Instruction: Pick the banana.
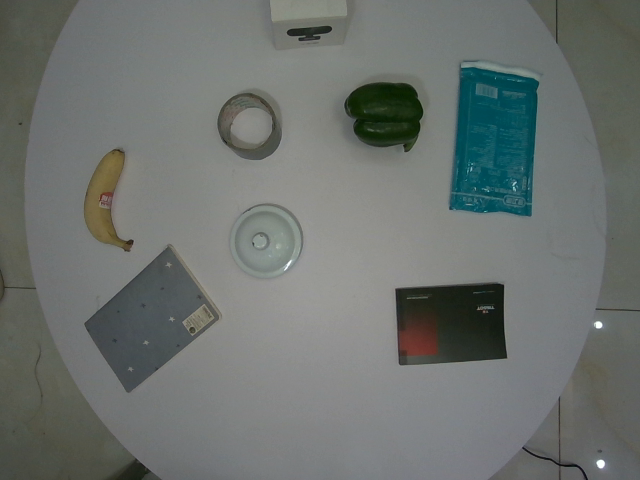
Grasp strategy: vertical